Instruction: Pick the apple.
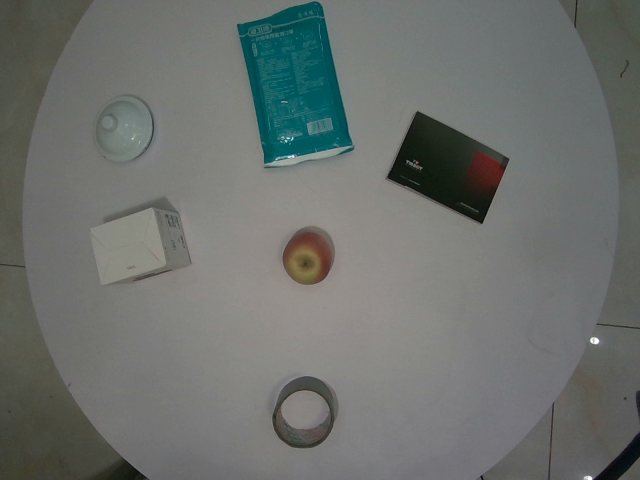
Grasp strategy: vertical